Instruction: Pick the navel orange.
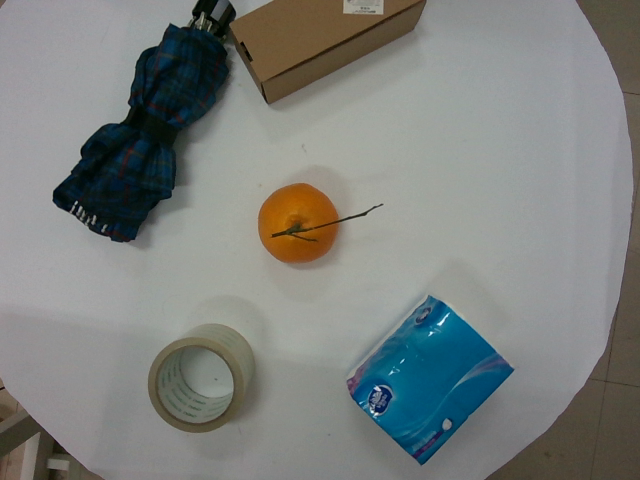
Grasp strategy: vertical